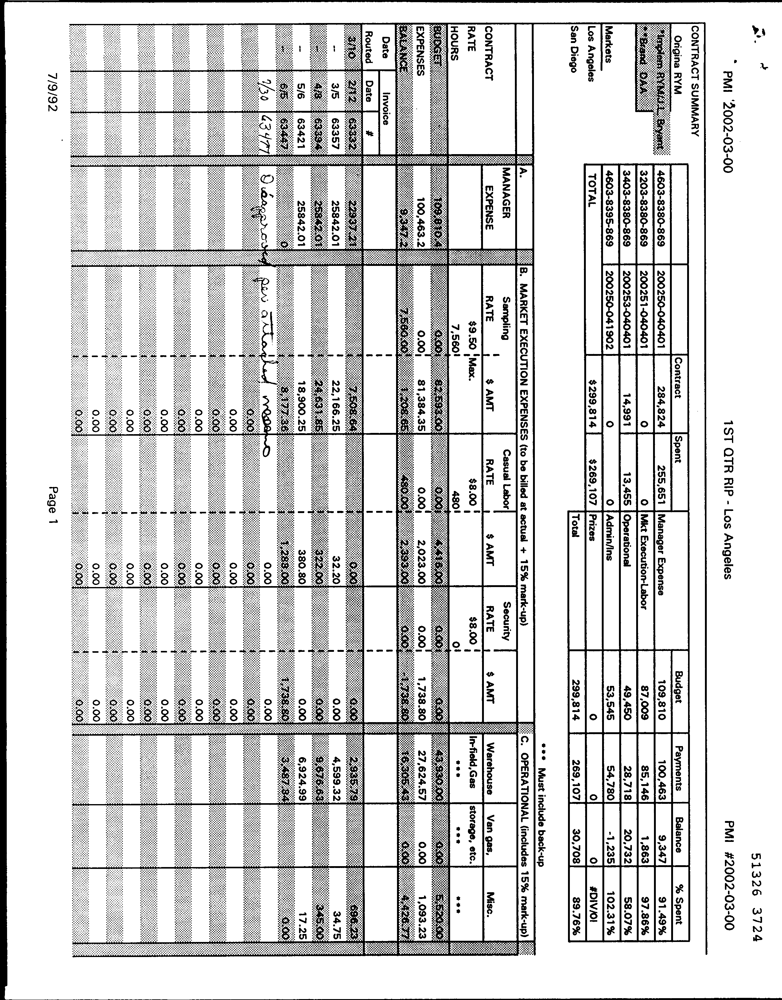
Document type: Invoice